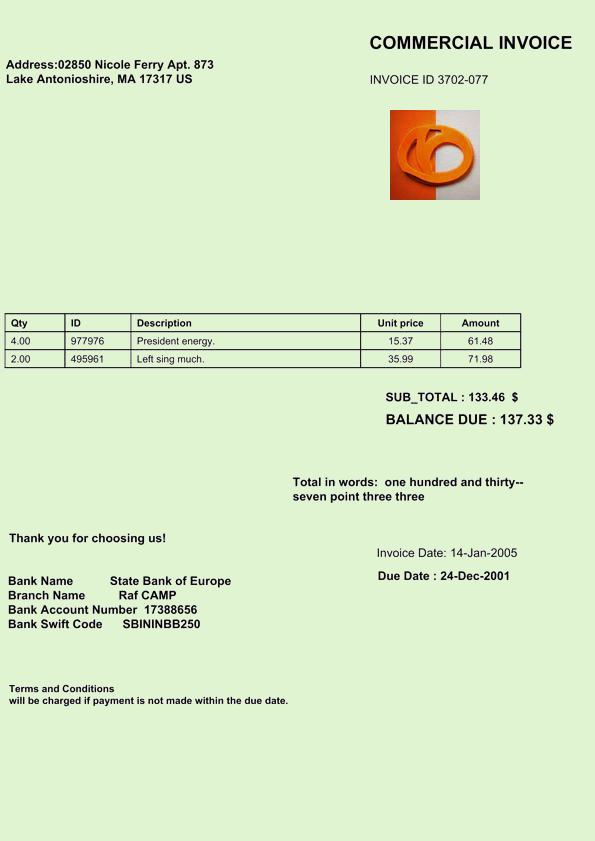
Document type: Invoice